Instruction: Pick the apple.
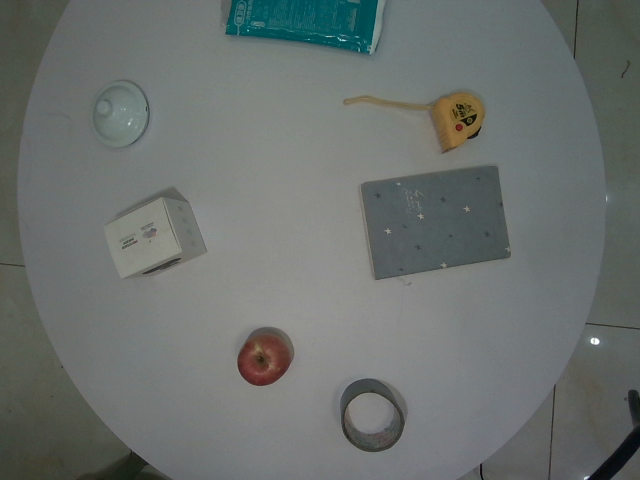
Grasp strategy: vertical